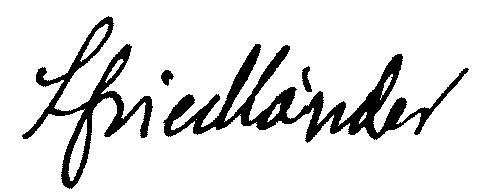
Signature of: ludwig friedländer